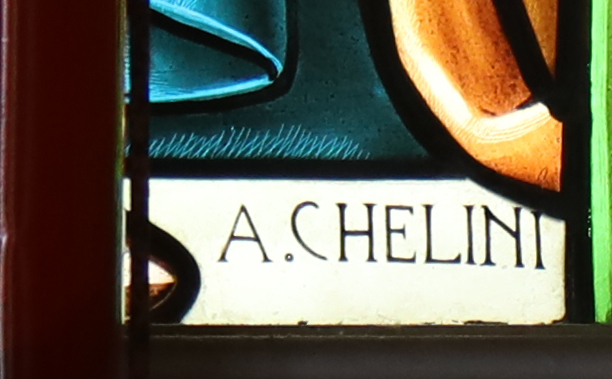
Signature of: arturo chelini